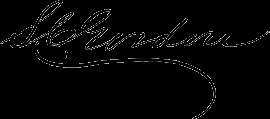
Signature of: seth chase gordon